Question: What do the imaging results show?
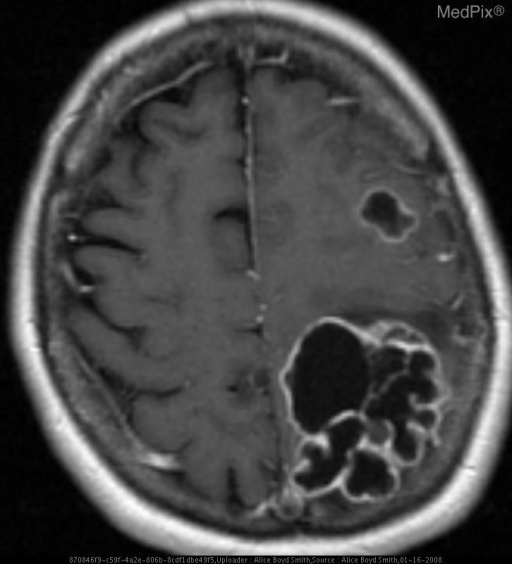
Answer: The imaging shows Multiple lesions within the brain. The most prominent were in the left frontal and parietal region. The lesions were very hyperintense on T2, and demonstrated only peripheral enhancement T1 and T2 weighted images demonstrate two prominent lesions that demonstrate T1 and T2 prolongation.  The larger lesion is in the left parietal and has a lobulated contour.  The smaller lesion is in the left frontal lobe.  On post contrast imaging the periphery of the lesions enhance.  Histology reveals normal brain tissue adjacent to a chondroid matrix consistent with metastatic chondrosarcoma.  The patient's primary lesion was in his leg and he also had metastases to the lungs..